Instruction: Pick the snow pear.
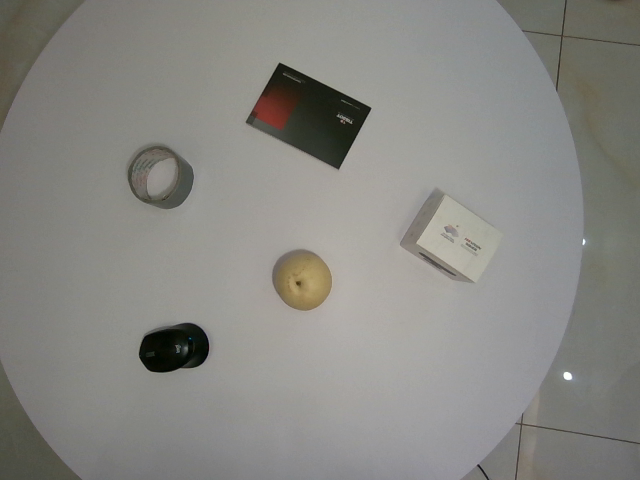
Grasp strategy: vertical